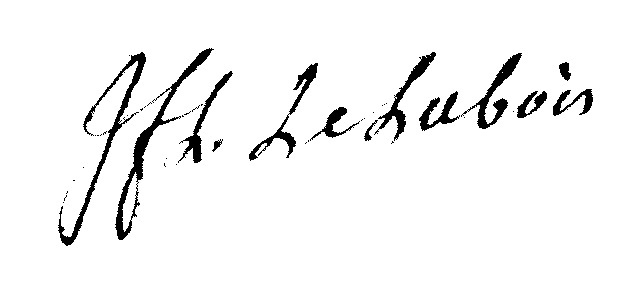
Signature of: jacques françois louis le lubois